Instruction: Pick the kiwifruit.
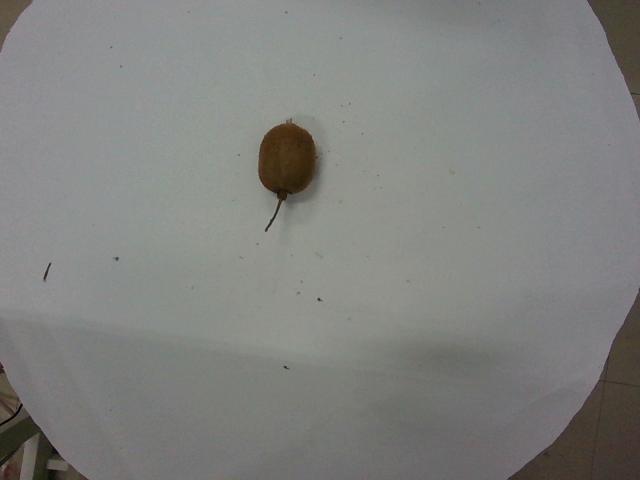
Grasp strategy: vertical